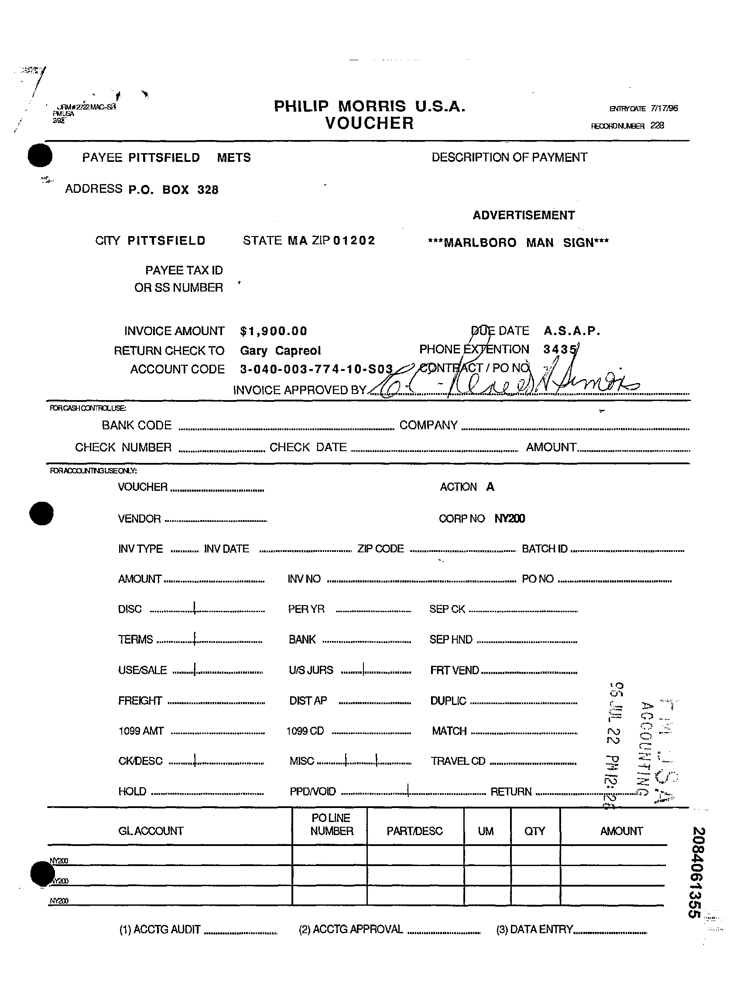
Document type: Invoice